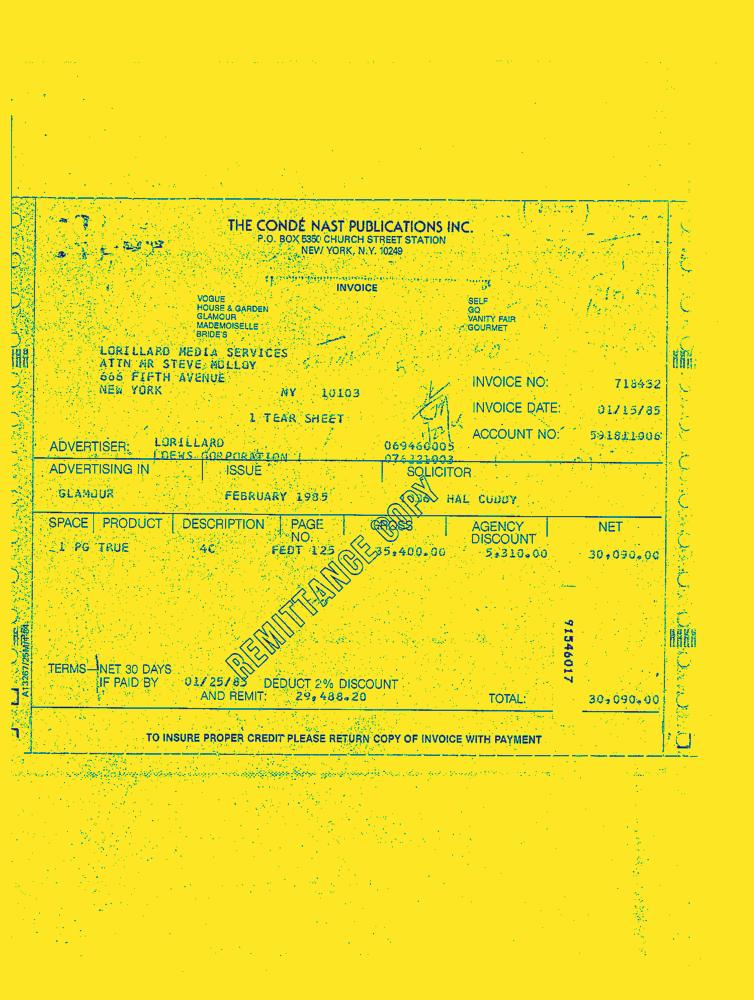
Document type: Invoice-Doc